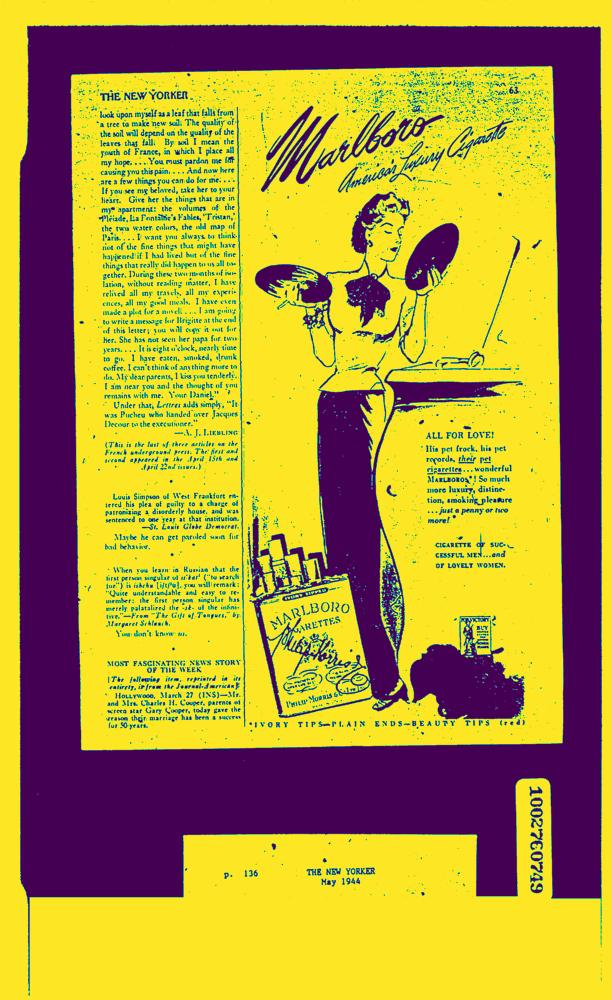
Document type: AD